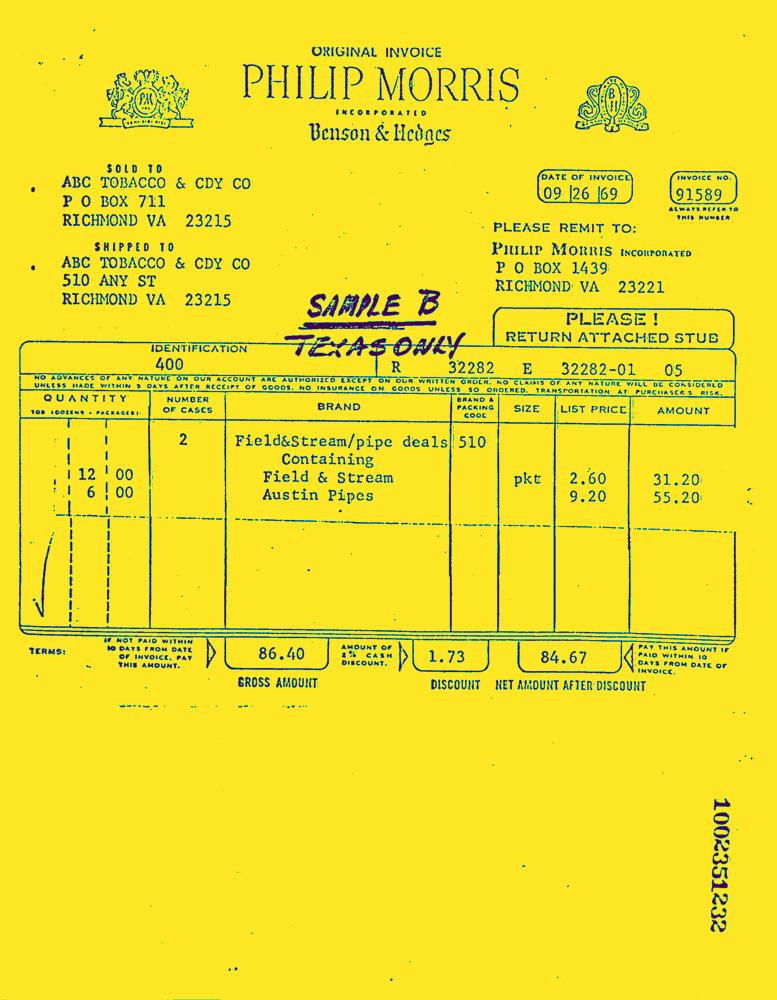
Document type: Invoice-Doc